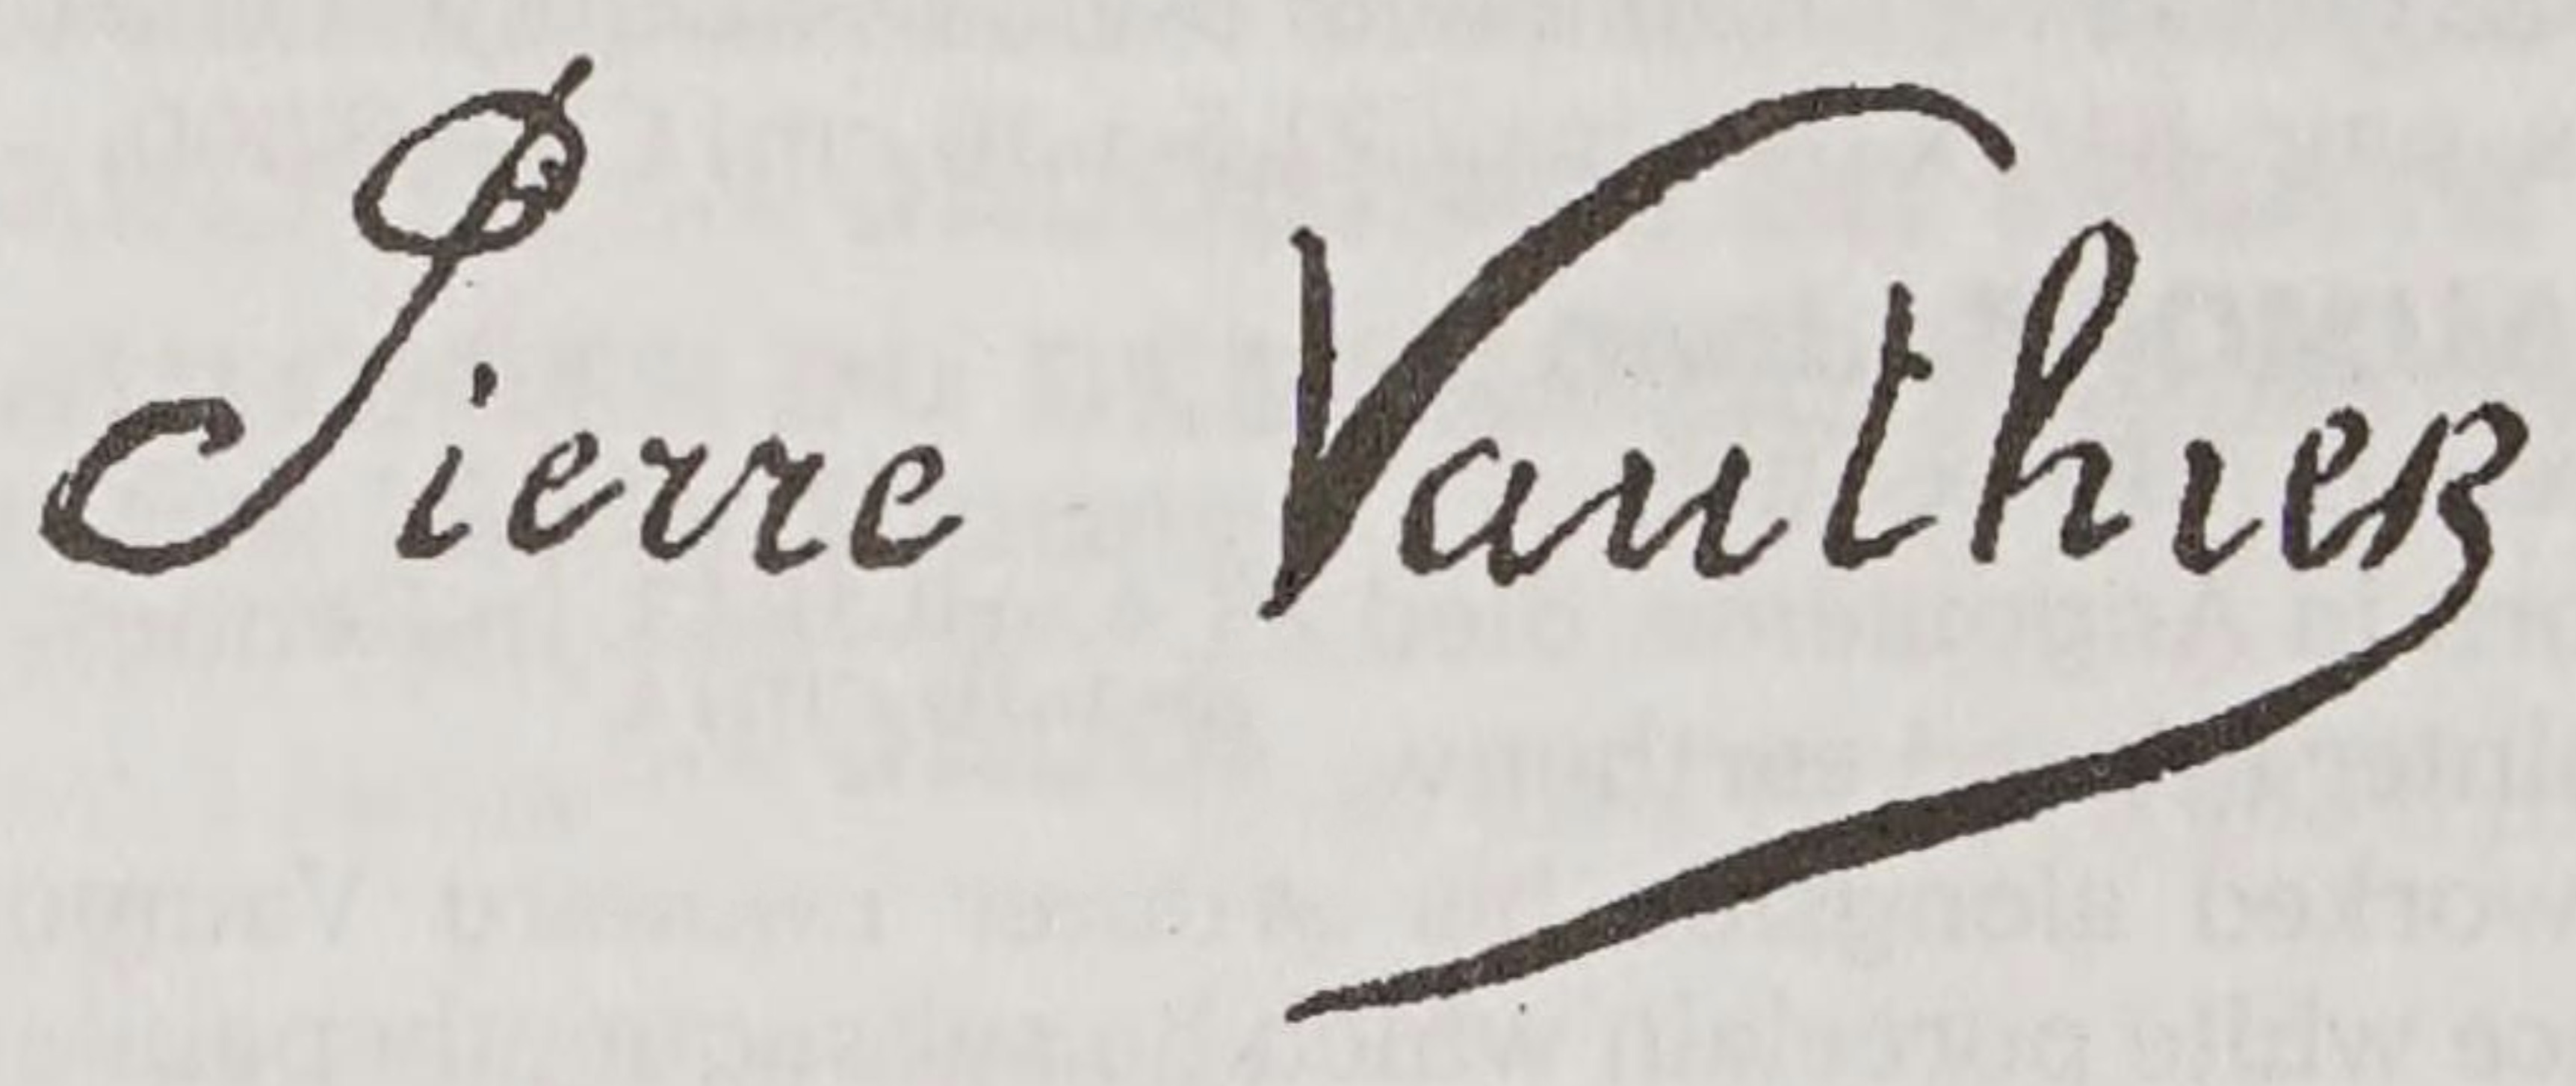
Signature of: pierre louis léger vauthier